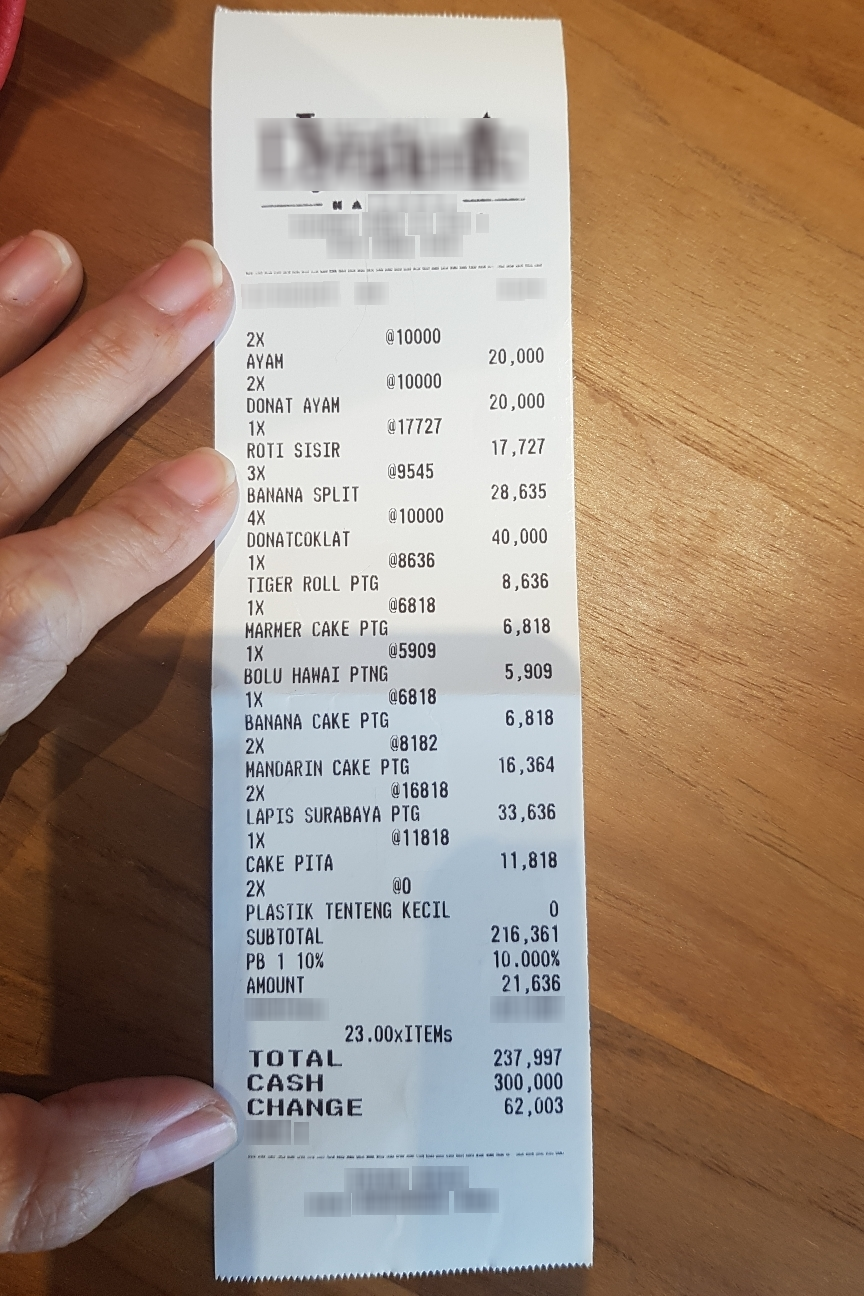
Number of items: 13
Subtotal: 216,361
Tax: 21,636
Total: 237,997
OCR text regions:
text: TOTAL
text: 237,997
text: CASH
text: 300,000
text: CHANGE
text: 62,003
text: 23.00xITEMs
text: SUBTOTAL
text: 216,361
text: PB
text: 1
text: 10%
text: 10.000%
text: AMOUNT
text: 21,636
text: 2X
text: @10000
text: AYAM
text: 20,000
text: 2X
text: @10000
text: DONAT
text: AYAM
text: 20,000
text: 1X
text: @17727
text: ROTI
text: SISIR
text: 17,727
text: 3X
text: @9545
text: BANANA
text: SPLIT
text: 28,635
text: 4X
text: @10000
text: DONATCOKLAT
text: 40,000
text: 1X
text: @8636
text: TIGER
text: ROLL
text: PTG
text: 8,636
text: 1X
text: @6818
text: MARMER
text: CAKE
text: PTG
text: 6,818
text: 1X
text: @ 5909
text: BOLU
text: HAWAI
text: PTNG
text: 5,909
text: 1X
text: @6818
text: BANANA
text: CAKE
text: PTG
text: 6,818
text: 2X
text: @8182
text: MANDARIN
text: CAKE
text: PTG
text: 16,364
text: 2X
text: @16818
text: LAPIS
text: SURABAYA
text: PTG
text: 33,636
text: 1X
text: @11818
text: CAKE
text: PITA
text: 11,818
text: 2X
text: @0
text: PLASTIK
text: TENTENG
text: KECIL
text: 0